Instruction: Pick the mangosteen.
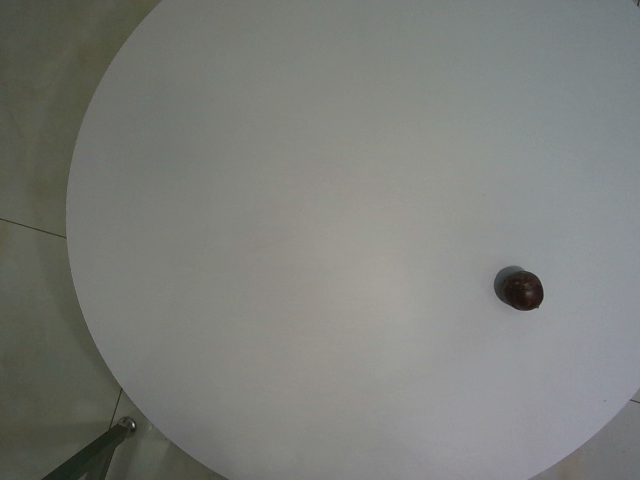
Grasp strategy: vertical